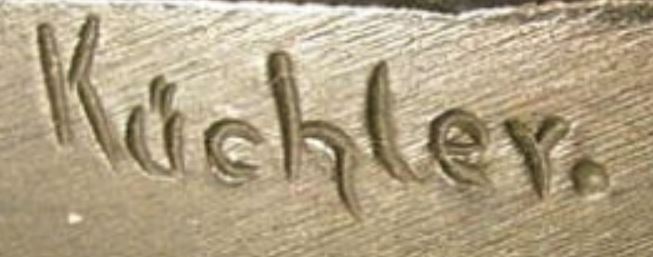
Signature of: rudolf küchler